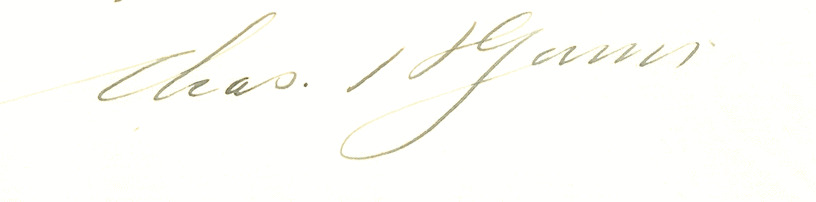
Signature of: charles herbert garvin